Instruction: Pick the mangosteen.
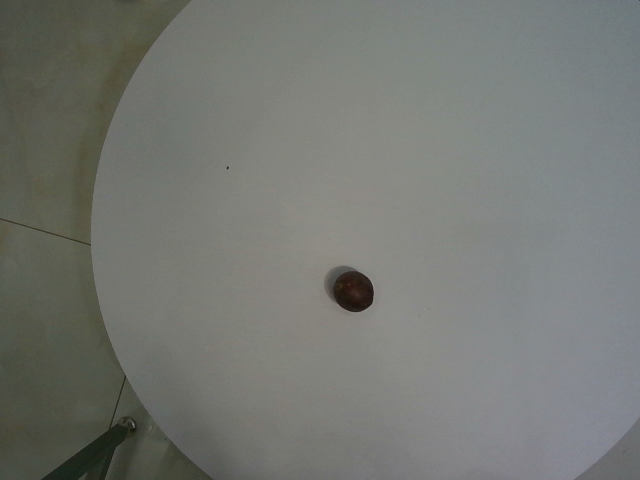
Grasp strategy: vertical